Question: Explain the disease:
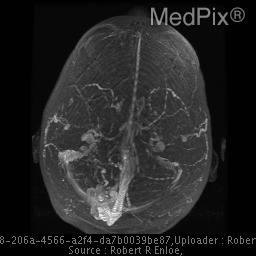
Answer: The disease is discussed as: ARTERIOVENOUS MALFORMATION (AVM)

Clinical Features:  AVMs are the most common symptomatic congenital vascular malformations.  The peak age at presentation is between 20 and 40.  Approximately 50% of patients with AVMs present with symptoms caused by hemorrhage (25% present with seizures).  The overall risk of hemorrhage from an AVM is estimated at 2% to 4% per year, cumulative.  98% of AVMs are solitary.  Multiple AVMs outside the setting of vascular neurocutaneous disorders such as Rendu-Osler-Weber and Wyburn-Mason syndromes are extremely uncommon.

Pathology:  AVMs are complex networks of abnormal vascular channels that consist of dilated arterial feeder(s) and draining veins, without intervening capillaries.  These vessels often demonstrate flow-induced angiopathic changes secondary to endothelial hyperplasia (flow-related” aneurysms in 10 - 20%).  AVMs may contain gliotic brain and hemorrhagic residua.  Atrophy of otherwise normal adjacent brain results from chronic regional arterial hypoperfusion and venous hypertension, as the AVMs steal vascular supply from adjacent brain tissue.

Imaging:  Intracranial AVMs are subdivided into parenchymal (pial or within the brain), and dural (outside the brain).  A mixed type occurs when a parenchymal AVM recruits dural vascular supply.  85% of AVMs are supratentorial.  On cerebral angiography an AVM appears as a tightly packed mass of enlarged feeding arteries that supply a central nidus, a plexiform web of small vessels.  One or more dilated veins drain the AVM nidus.  The main goals of the diagnostic imaging workup are to delineate the size of the AVM,  the eloquence of adjacent brain, and the pattern of venous drainage.  These 3 characteristics are used to determine the long-term risk of an untreated AVM, as the table below explains.

Table 1.  Spetzler AVM Grading System
Graded feature	             Points assigned
  Size
      Small (<3 cm)				1
      Medium (3-6 cm)			2
      Large (>6cm)				3

Eloquence of adjacent brain
      Noneloquent                		0
      Eloquent					1

Venous drainage
      Superficial only			        0
      Deep					        1

========================================

Spetzler grades range from 1 to 5.  A separate grade 6 is reserved for inoperable lesions.  Prospective studies have confirmed the accuracy and utility of the Spetzler grade in guiding patient management and estimating postoperative neurologic complications.